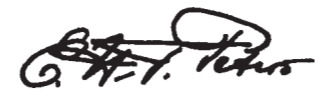
Signature of: christian heinrich friedrich peters